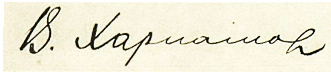
Signature of: vasily kharlamov